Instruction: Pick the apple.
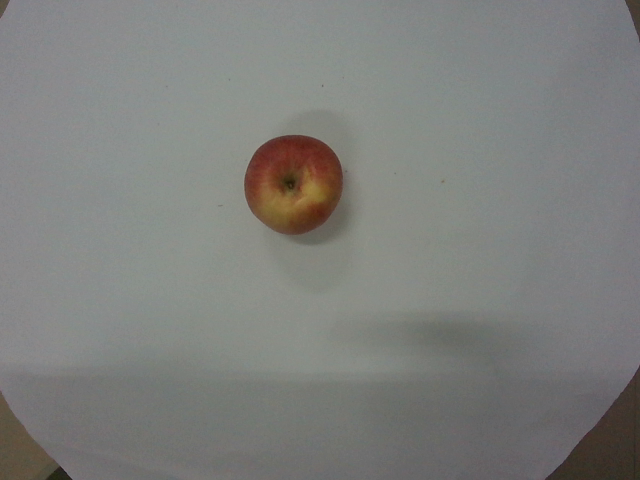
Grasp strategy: vertical